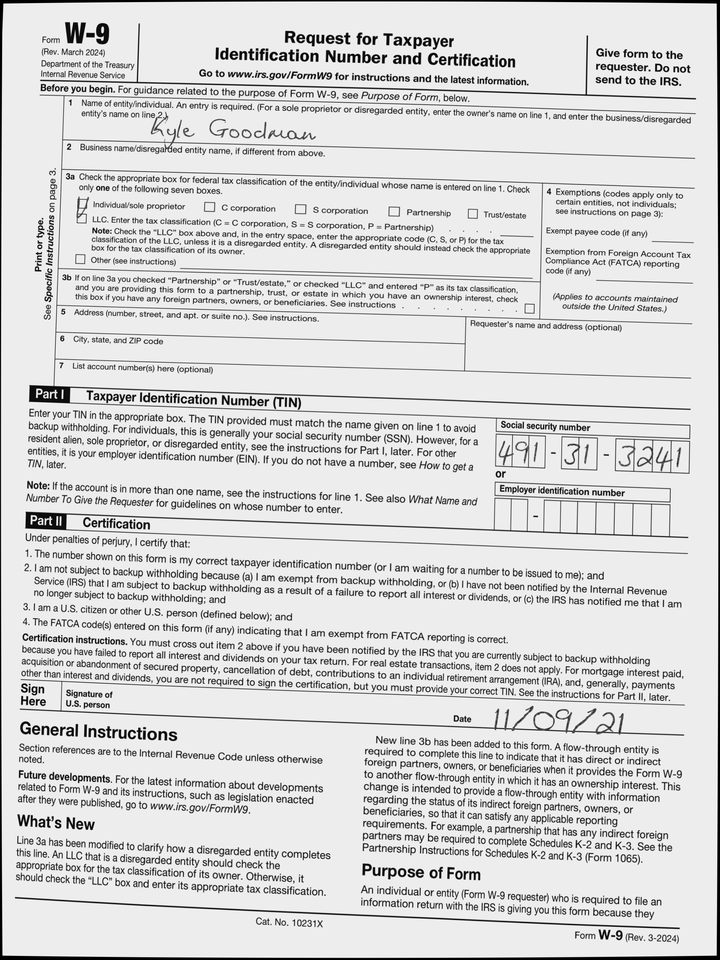
cbx: yes
ssn: 491313241
enm: Kyle Goodman
sdt: 11/09/21